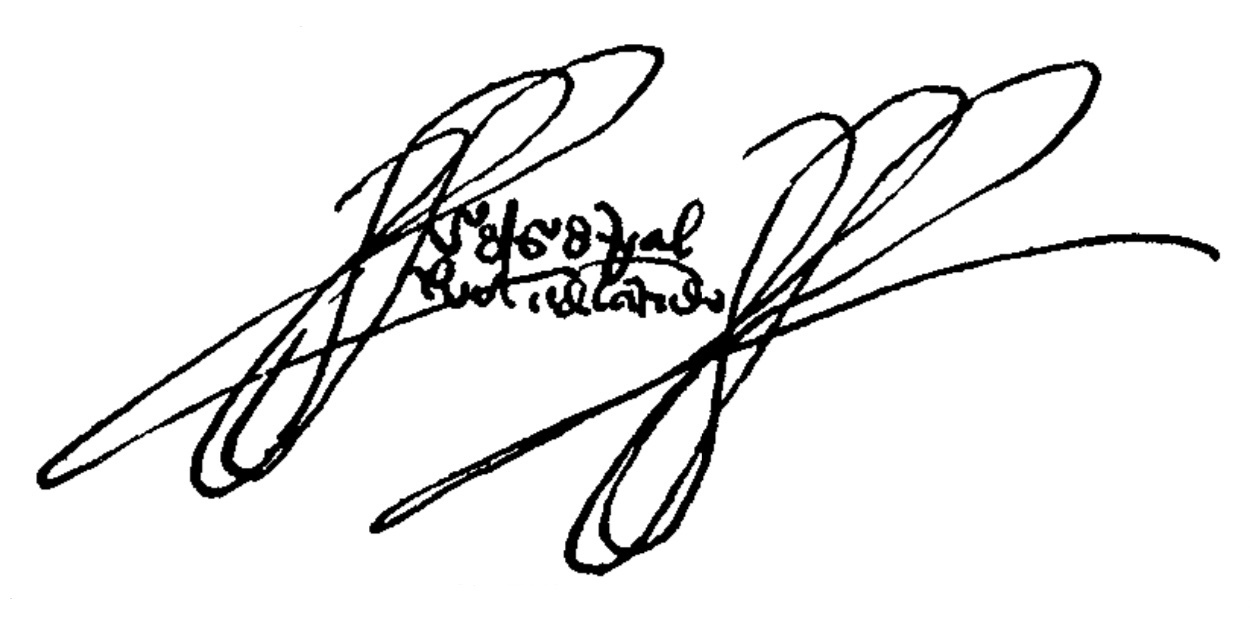
Signature of: vasco núñez de balboa